Question: Talk about the condition:
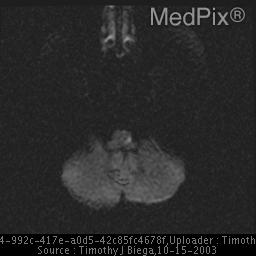
Answer: The disease is discussed as: •  Lateral medullary syndrome, otherwise known as Wallenberg's syndrome, occurs after a vertebral or posterior inferior cerebellar artery infarction.

•  Causes may be secondary to vertebral artery dissection, atherosclerotic disease or embolism.

•  Symptoms produced may vary depending upon the size of the infarct, but typically include loss of pain and temperature senses on the side of the body opposite to the lesion (spinothalamic tract) and face on the ipsilateral side of the body (descending trigeminothalamic tract).  Other signs and symptoms include dysarthria, dysphagia, staggering gait, vertigo, nystagmus, and ipsilateral Horner's syndrome.